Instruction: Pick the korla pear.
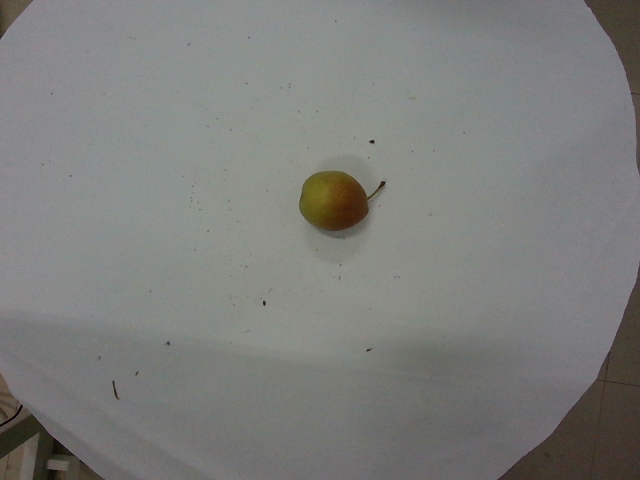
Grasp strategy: vertical